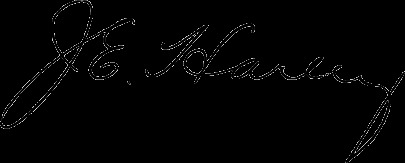
Signature of: joseph emile harley